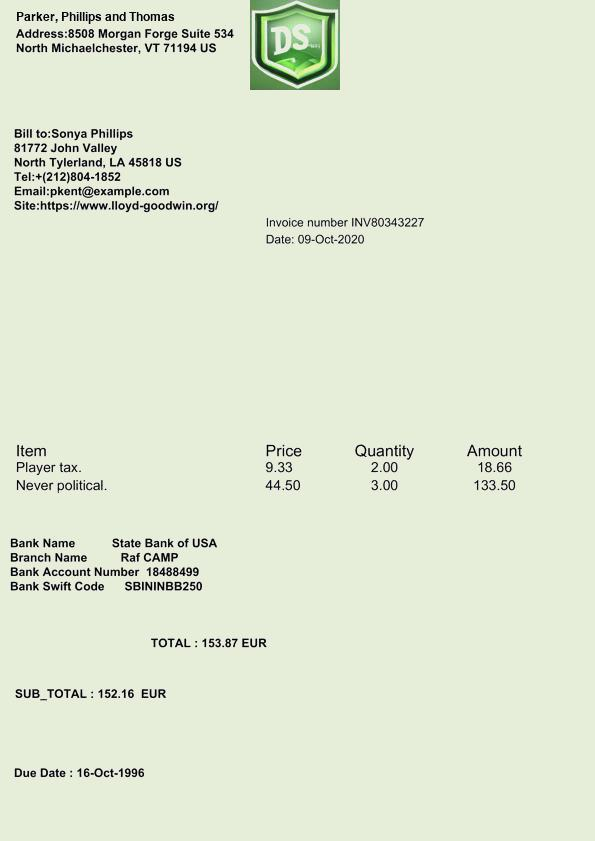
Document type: Invoice